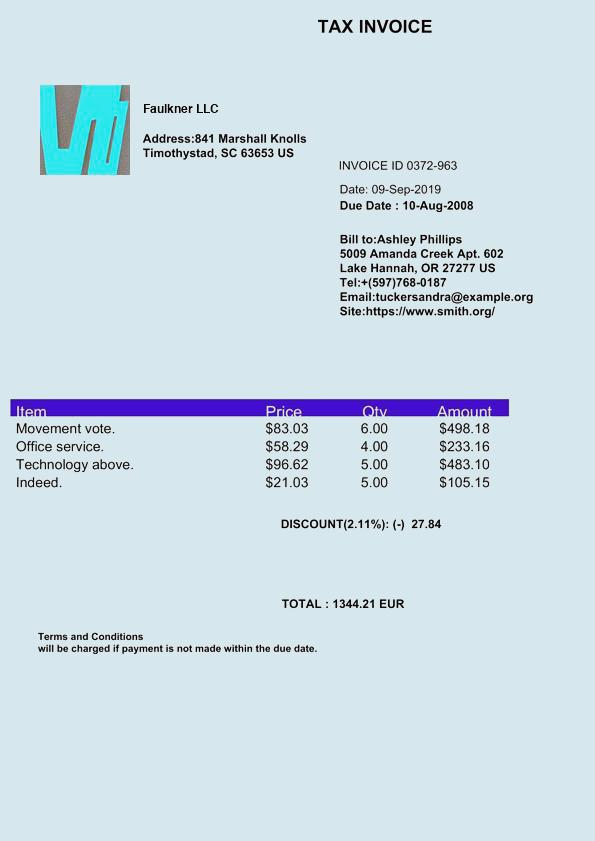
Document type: Invoice